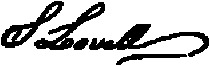
Signature of: solomon lovell